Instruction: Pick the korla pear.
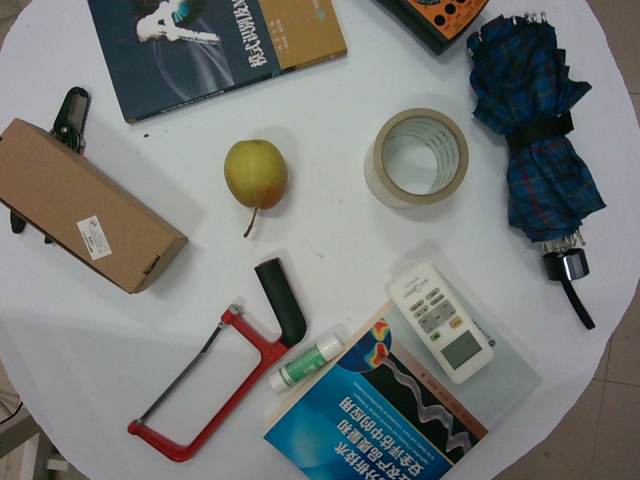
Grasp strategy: vertical